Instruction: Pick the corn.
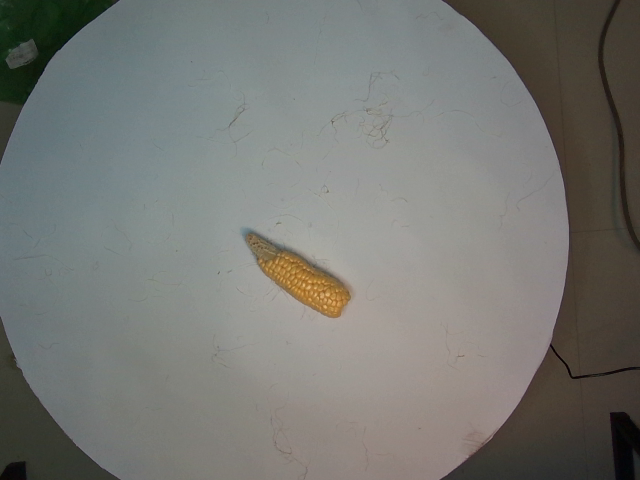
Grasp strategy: vertical